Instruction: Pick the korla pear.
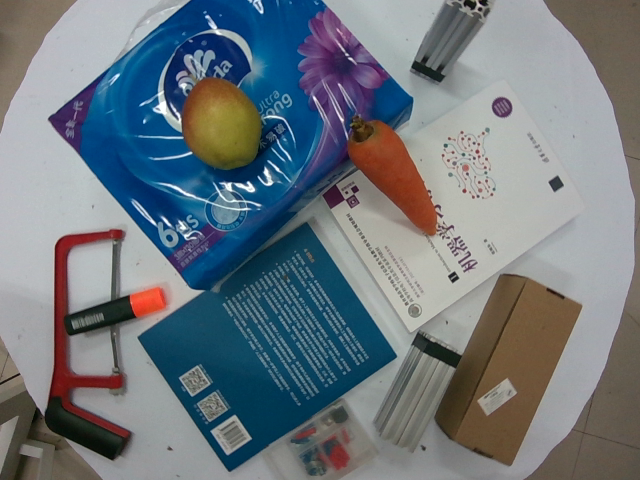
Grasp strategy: vertical